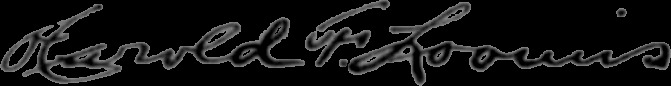
Signature of: harold francis loomis